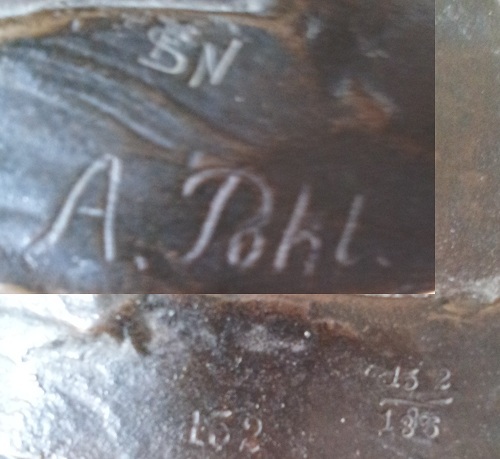
Signature of: adolf pohl